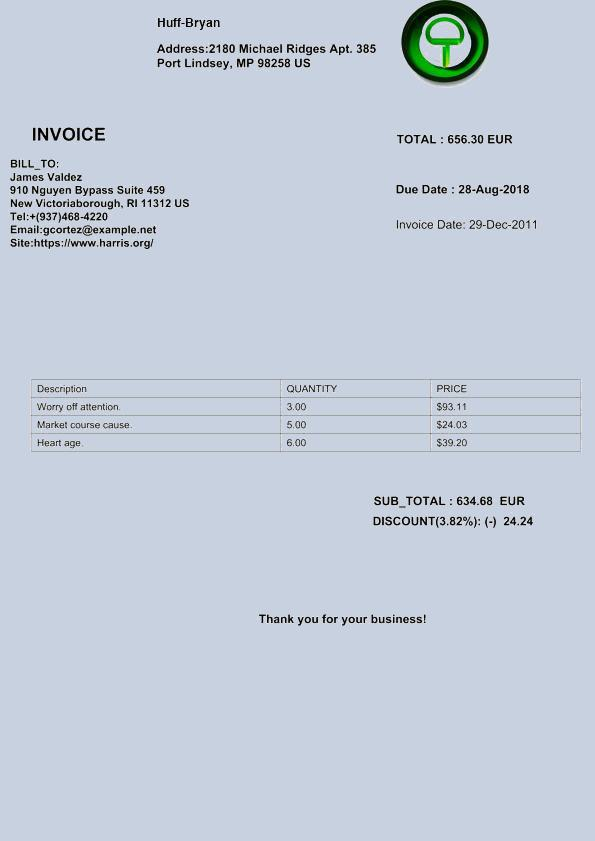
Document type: Invoice